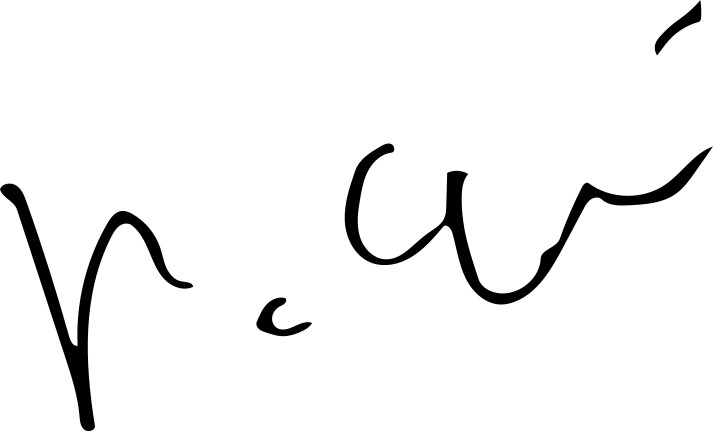
Signature of: félix guattari